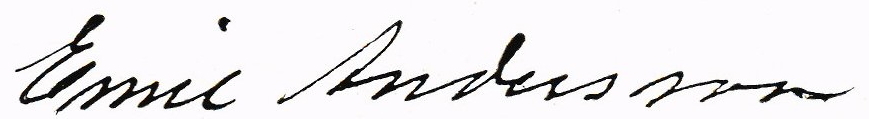
Signature of: emil andersson